Question: What appears to be the issue?
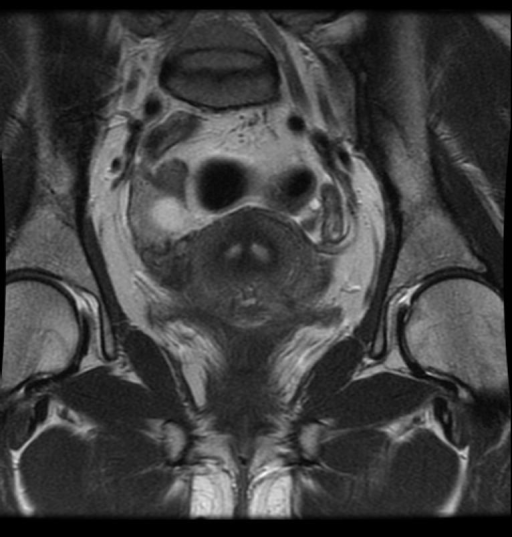
Answer: The findings suggest Bicornuate uterus with uterine tissue between horns. Replace this - DESCRIPTION OF THE IMAGE OR FINDINGS.. The patient might have a history of G1P0A1L0 with 6-7 episodes abnormal menstrual bleeding, FMH included Pt's mother took DES.